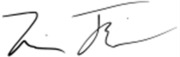
Signature of: graham filler